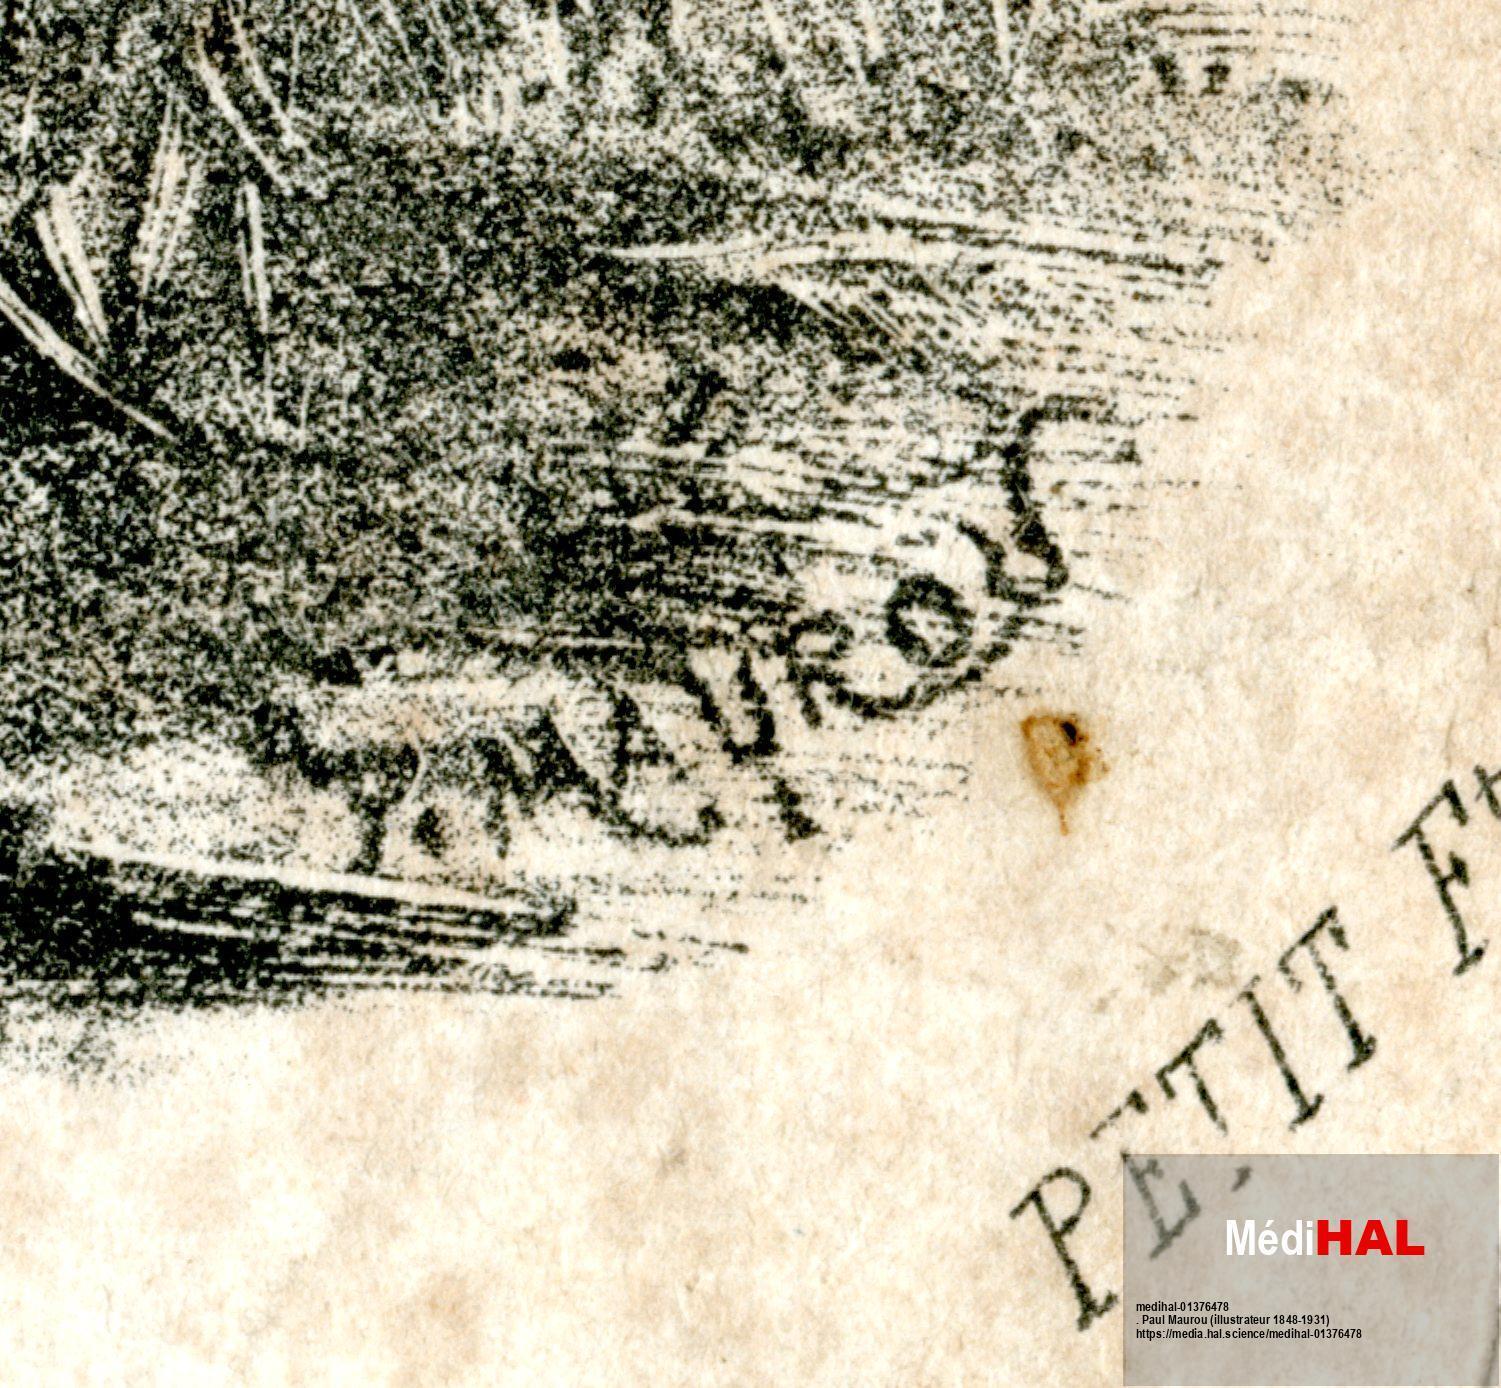
Signature of: paul maurou